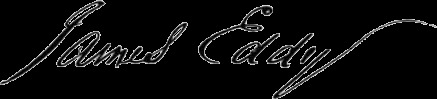
Signature of: james eddy